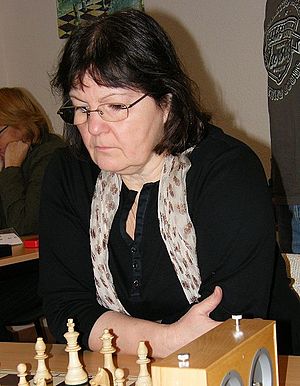
Deutsch: Annett Wagner-Michel bei einem Wettkampf der Frauenbundesliga in Berlin-Pankow